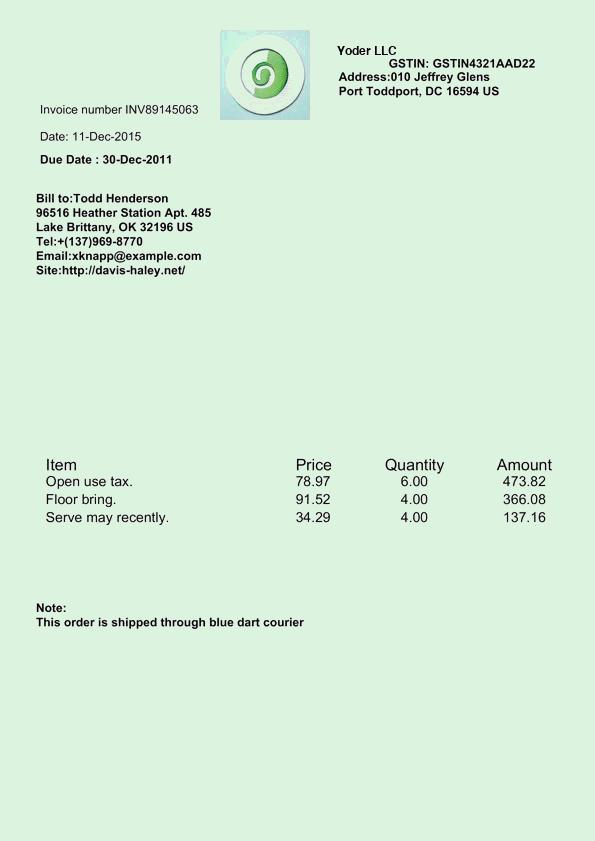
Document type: Invoice